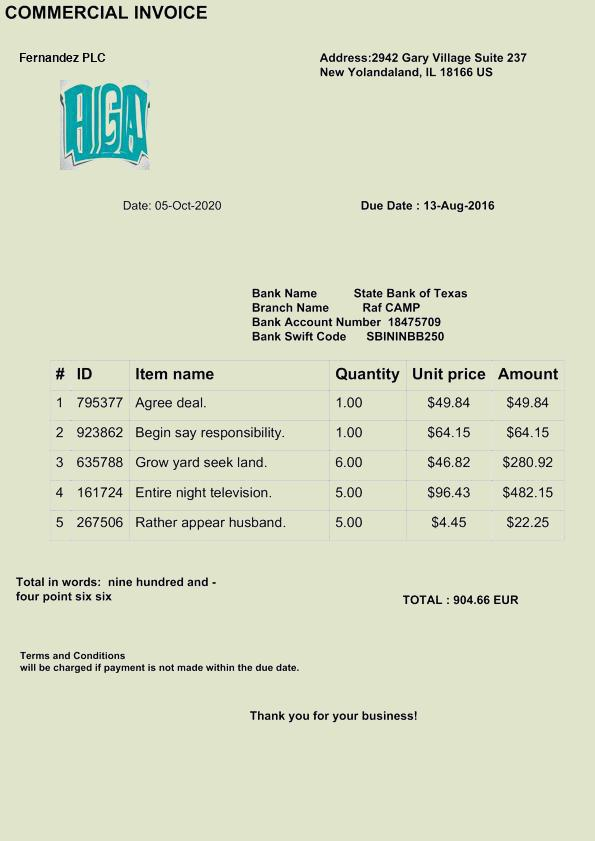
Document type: Invoice